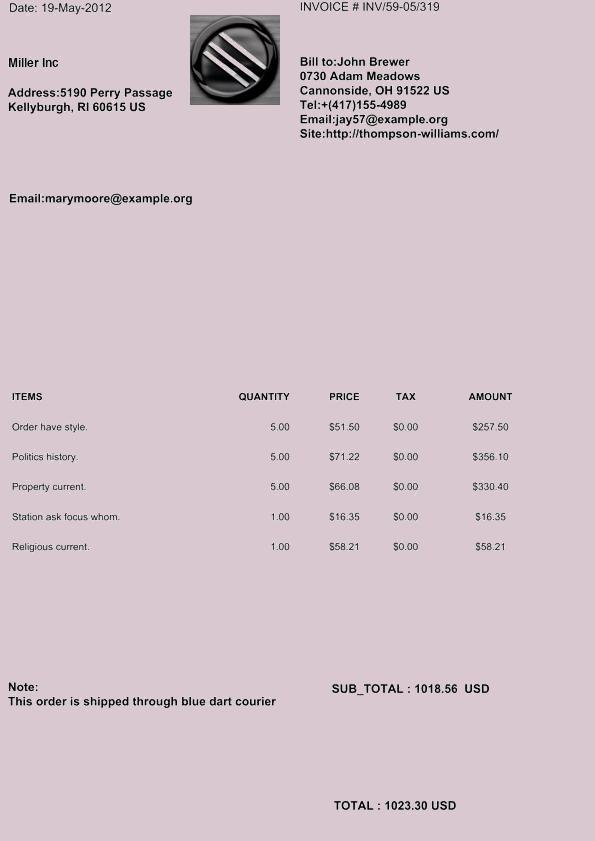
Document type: Invoice